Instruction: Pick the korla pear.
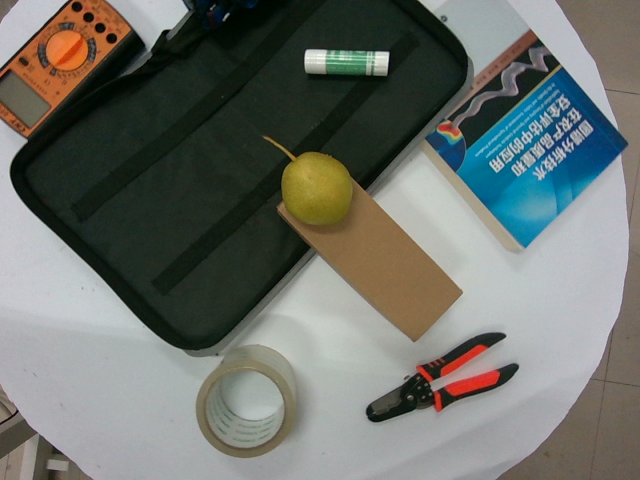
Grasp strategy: vertical